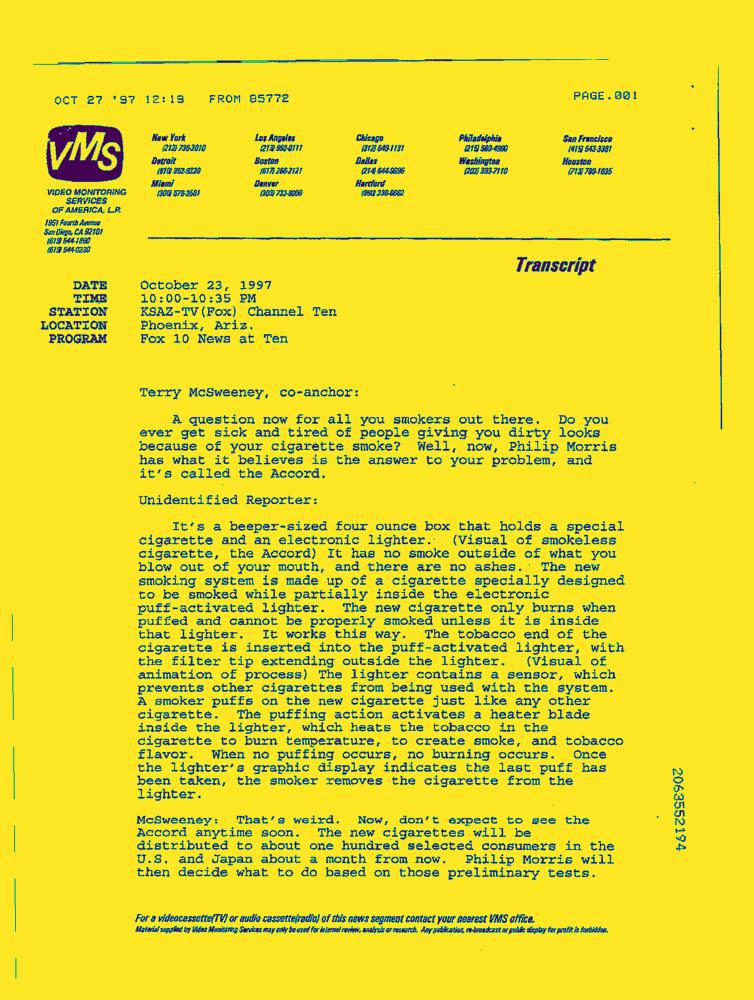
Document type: News-Article